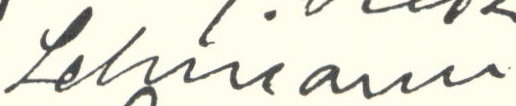
Signature of: gustav adolf lehmann